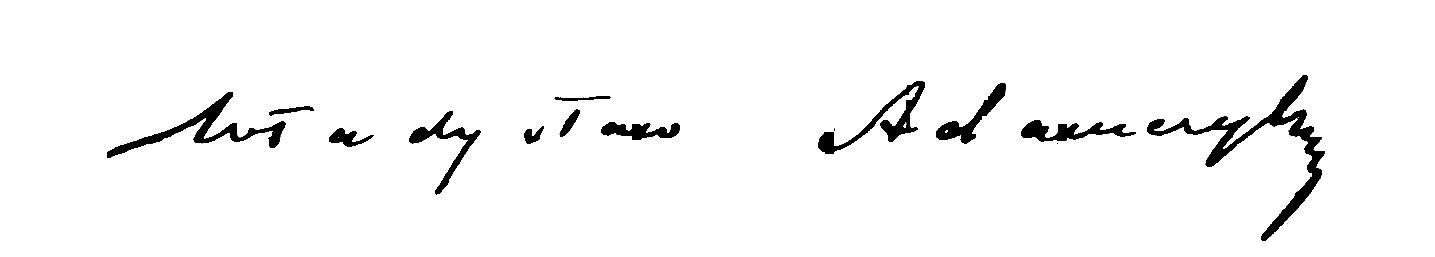
Signature of: władysław adamczyk